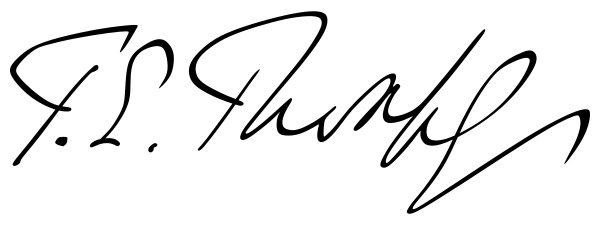
Signature of: thomas edward thorpe